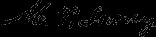
Signature of: mark perrin lowrey